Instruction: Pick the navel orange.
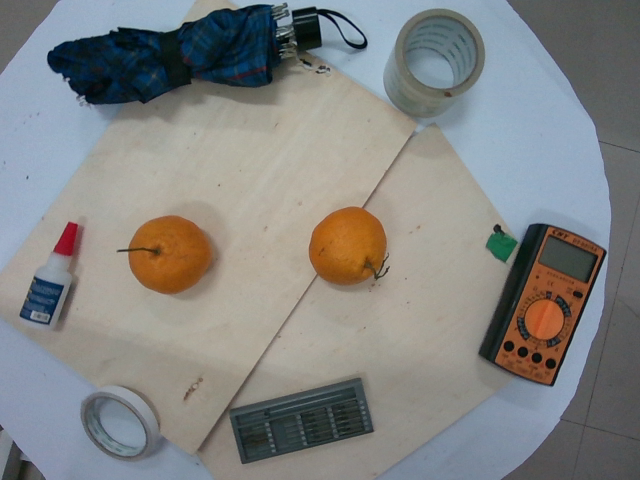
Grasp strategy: vertical